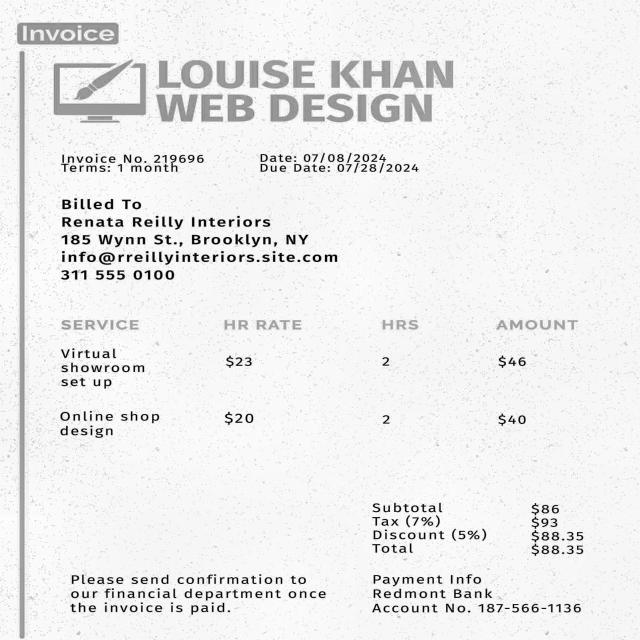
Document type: Invoice